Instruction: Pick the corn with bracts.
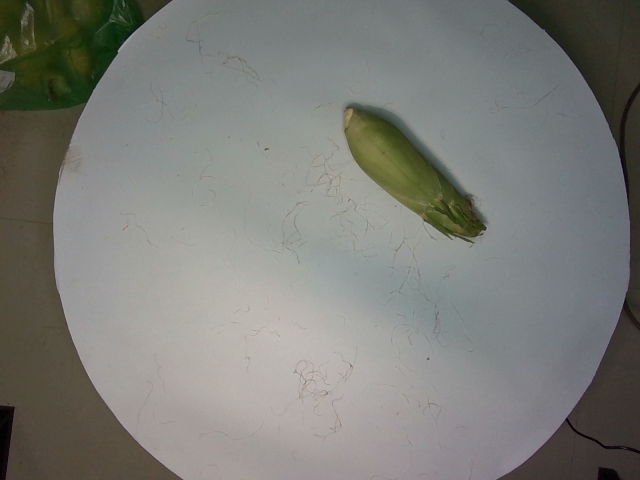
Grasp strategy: vertical